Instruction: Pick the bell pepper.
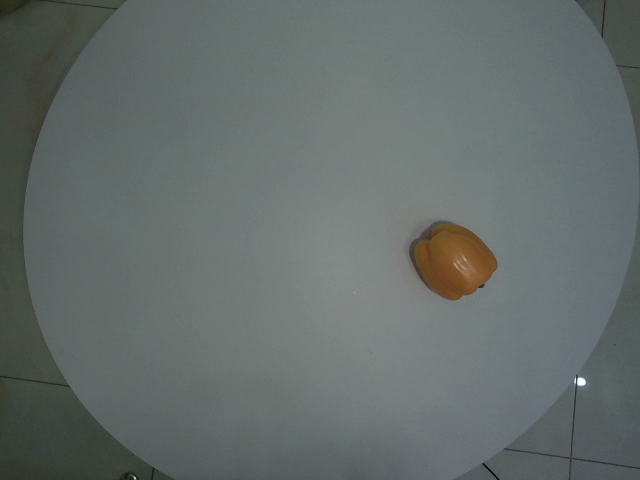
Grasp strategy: vertical